Question: What is the suspected problem?
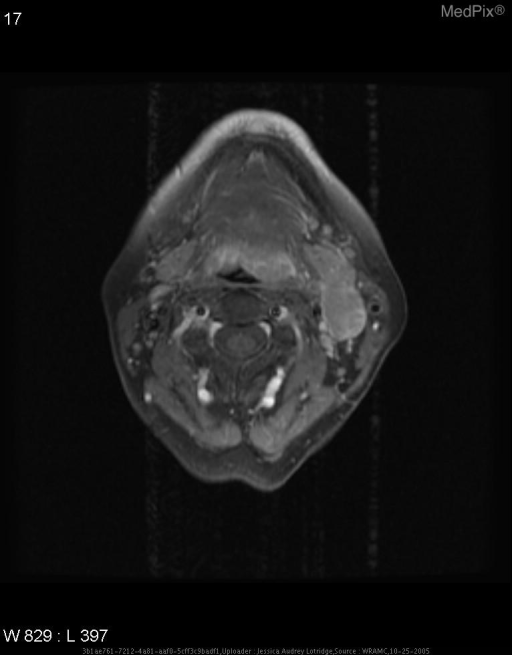
Answer: The findings suggest Neck CT: Mass adjacent to left parotid and medial to digastric measuring 2.8 (AP)x 1.6 (trans)x 4.5cm(cc).  Soft tissue asymmetry superior to left vallecula - mass cannot be excluded.

Neck MRI: Enhancing plaque-like mass measuring 0.9 x 2.2 x 3.4 cm at base of the tongue.  A second enhancing mucosal plaque-like lesion at same level of tongue base to the right of midline measuring 1.5cm (trans) x 2.9cm (CC) x 6mm thick.  Masses do not appear to extend into musculature of tongue.  Hemorrhagic and necrotic lymph node in level 1 left side just inferior to mandible and deep portion of parotid lateral to carotids measuring 3 x 1.8 x 3.8cm.  Second necrotic node above previous measuring 1.1 x 1.3 x 1.6cm.. •  Post contrast.

•  Enhancing plaque-like mass at base of the tongue.

•  Second enhancing mucosal plaque-like lesion at same level to the right of midline.  Do not appear to extend into musculature.

•  Hemorrhagic and necrotic lymph node in level 1 left side of neck just inferior to mandible and deep portion of parotic lateral to carotid vessels.

•  Second necrotic node above previous node.. The patient might have a history of HPI: Presented with a 6 month hisotry of an asymptomatic left neck mass s/p failed course of abx therapy and two non-diagnostic FNAs.

PMH: Denies any h/o CA, XRT, chemo.  Denies any h/o heart dz, lung dz, DM, SLE, scleroderma, or IBD.

PSH: T&A at 6; BTL at 41; Right foot surgery at 51.

FHX: mom h/o uterine and colon CA; 3 sisters h/o breast CA; sister h/o uterine CA; sister h/o breast and kidney CA, died at 52; brother died of lung CA at 52

Allergies: NKDA

Meds: Tylenol

SHx: G4P4, postmenopausal; lifetime non-smoker, non-drinker; no significant travel or occupational exposure history

ROS: Pos for globus sensation.  Denies weight loss, pain, hoarseness, dysphagia, constitutional symptoms..